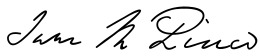
Signature of: jane pierce